Question: What is the estimated tax bill amount according to the document?
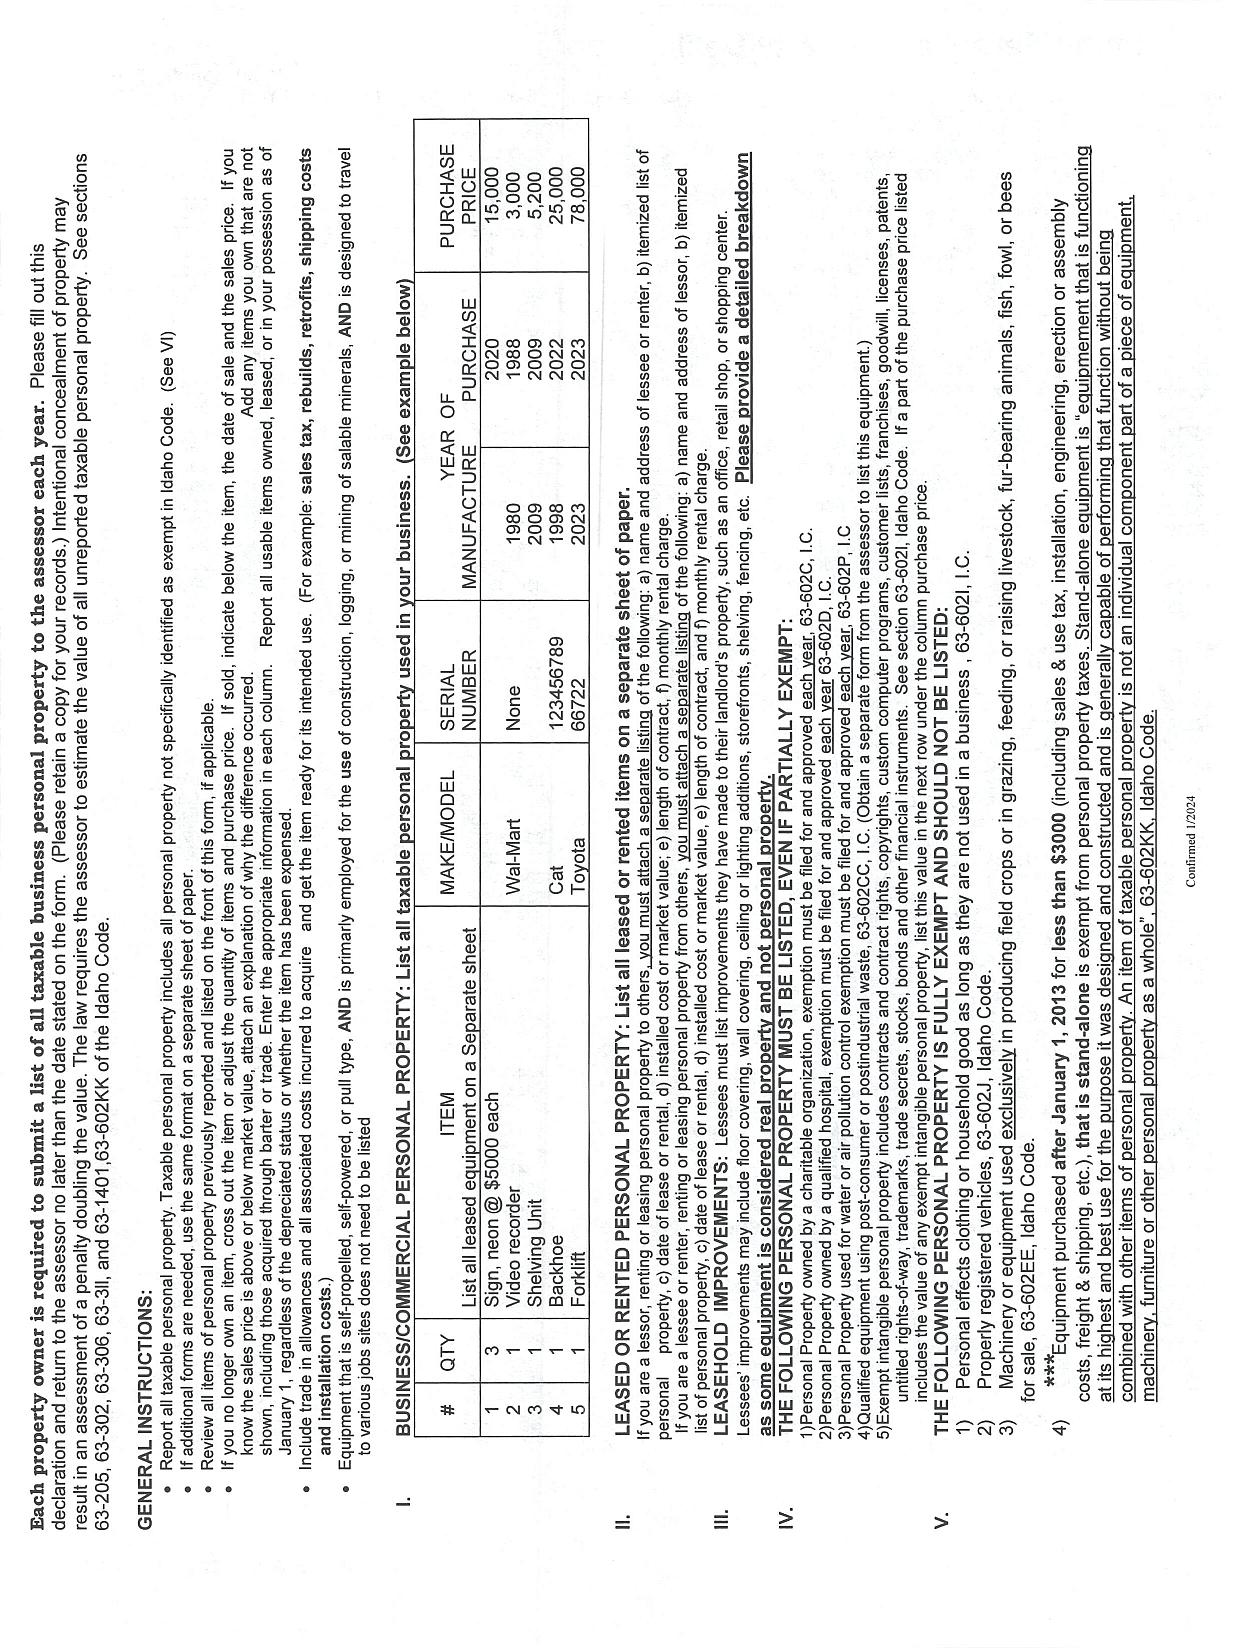
Answer: "2026"